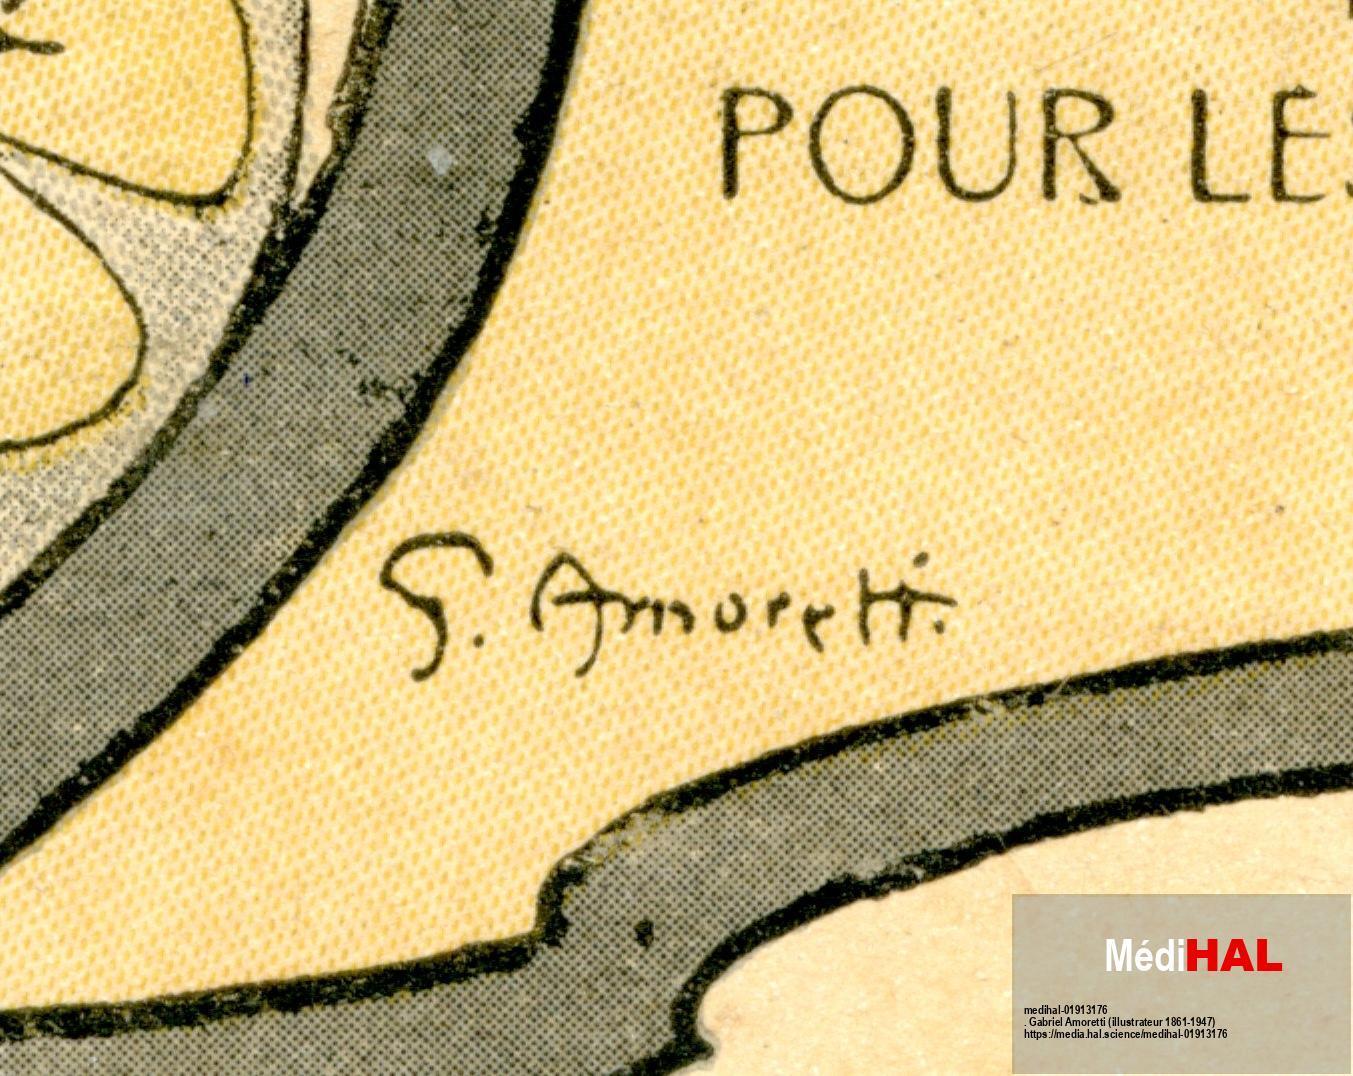
Signature of: gabriel amoretti